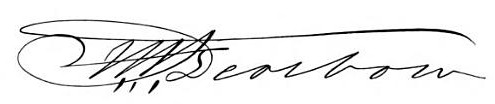
Signature of: henry alexander scammell dearborn